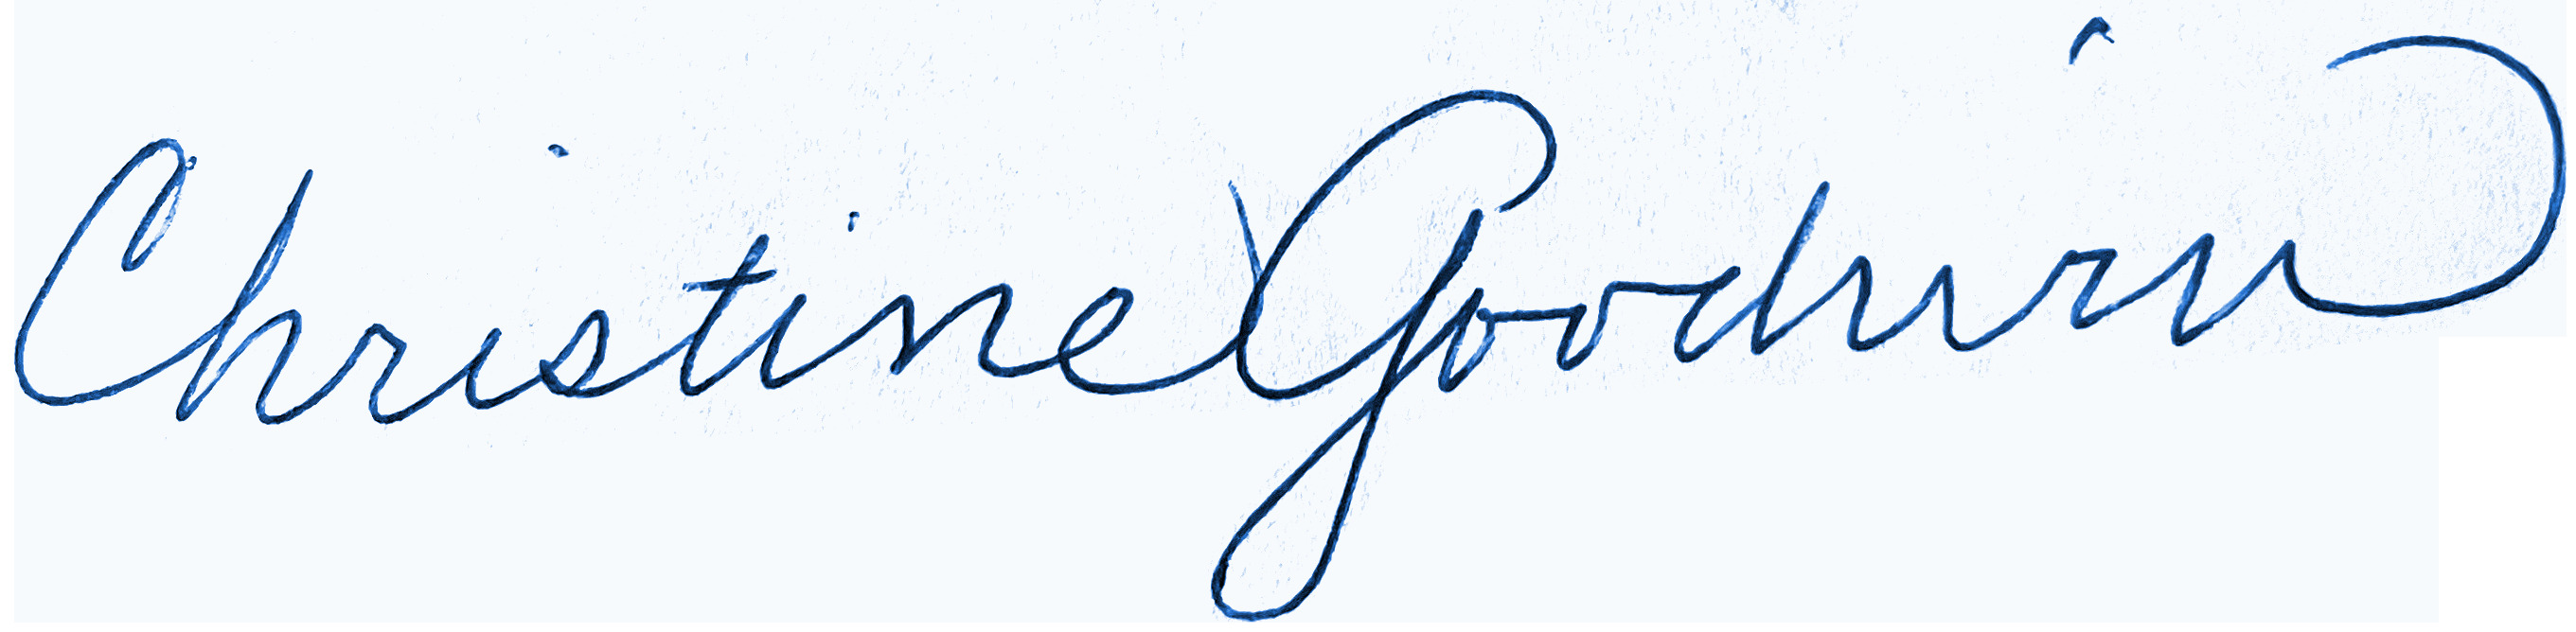
Signature of: christine goodwin